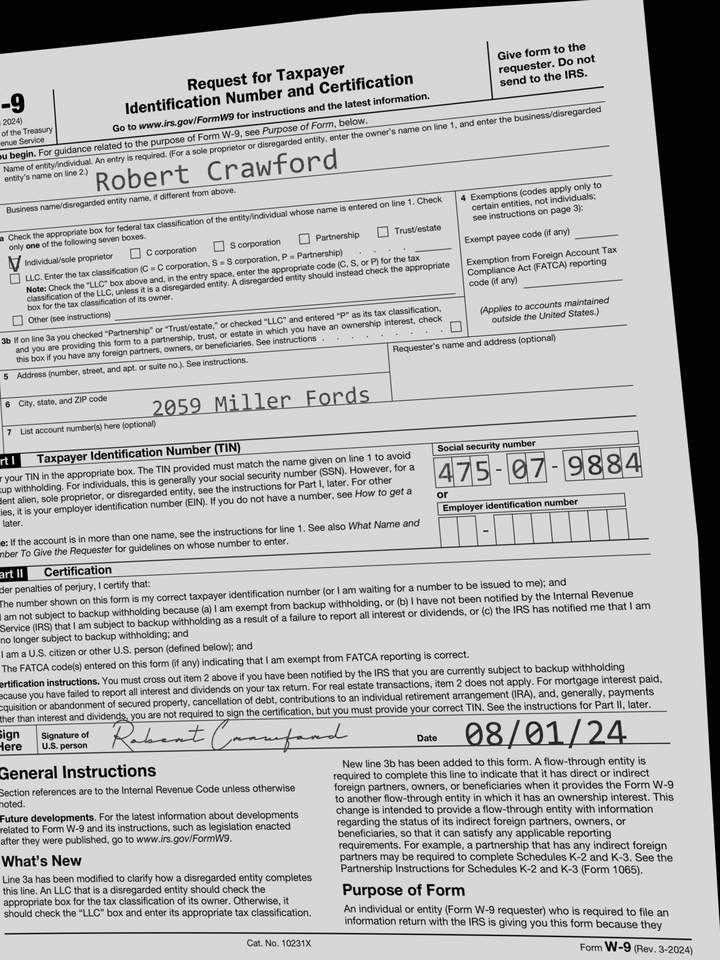
adr1: 2059 Miller Fords
cbx: yes
ssn: 475079884
enm: Robert Crawford
sdt: 08/01/24